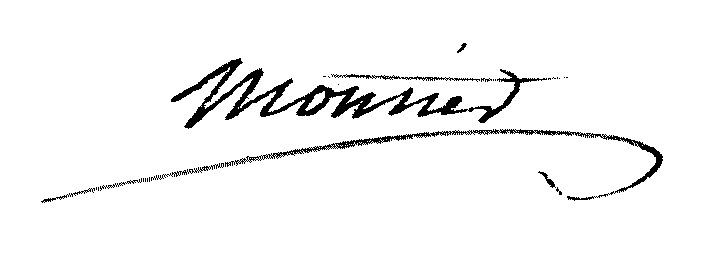
Signature of: guillaume nicolas pantaléon moutier